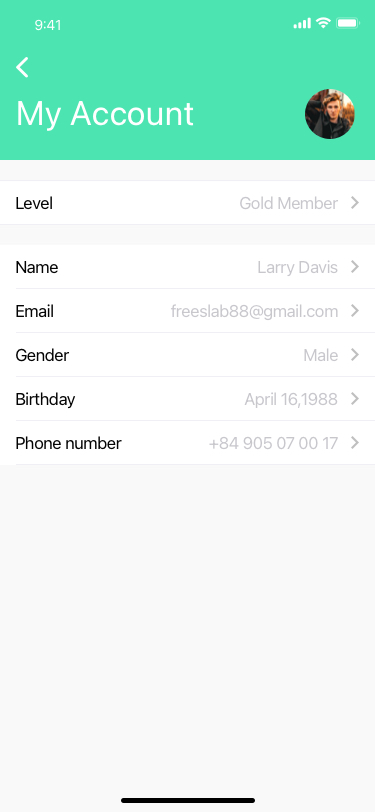
Text in this UI design:
My Account
Level
Gold Member
Larry Davis
freeslab88@gmail.com
Male
April 16,1988
+84 905 07 00 17